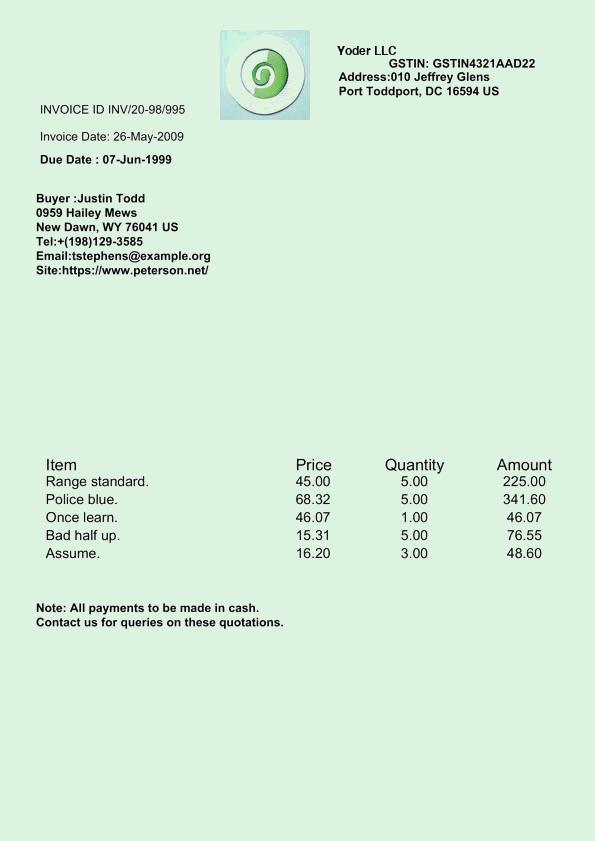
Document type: Invoice